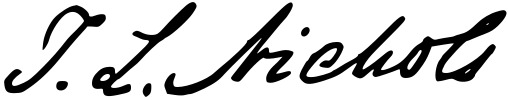
Signature of: thomas low nichols